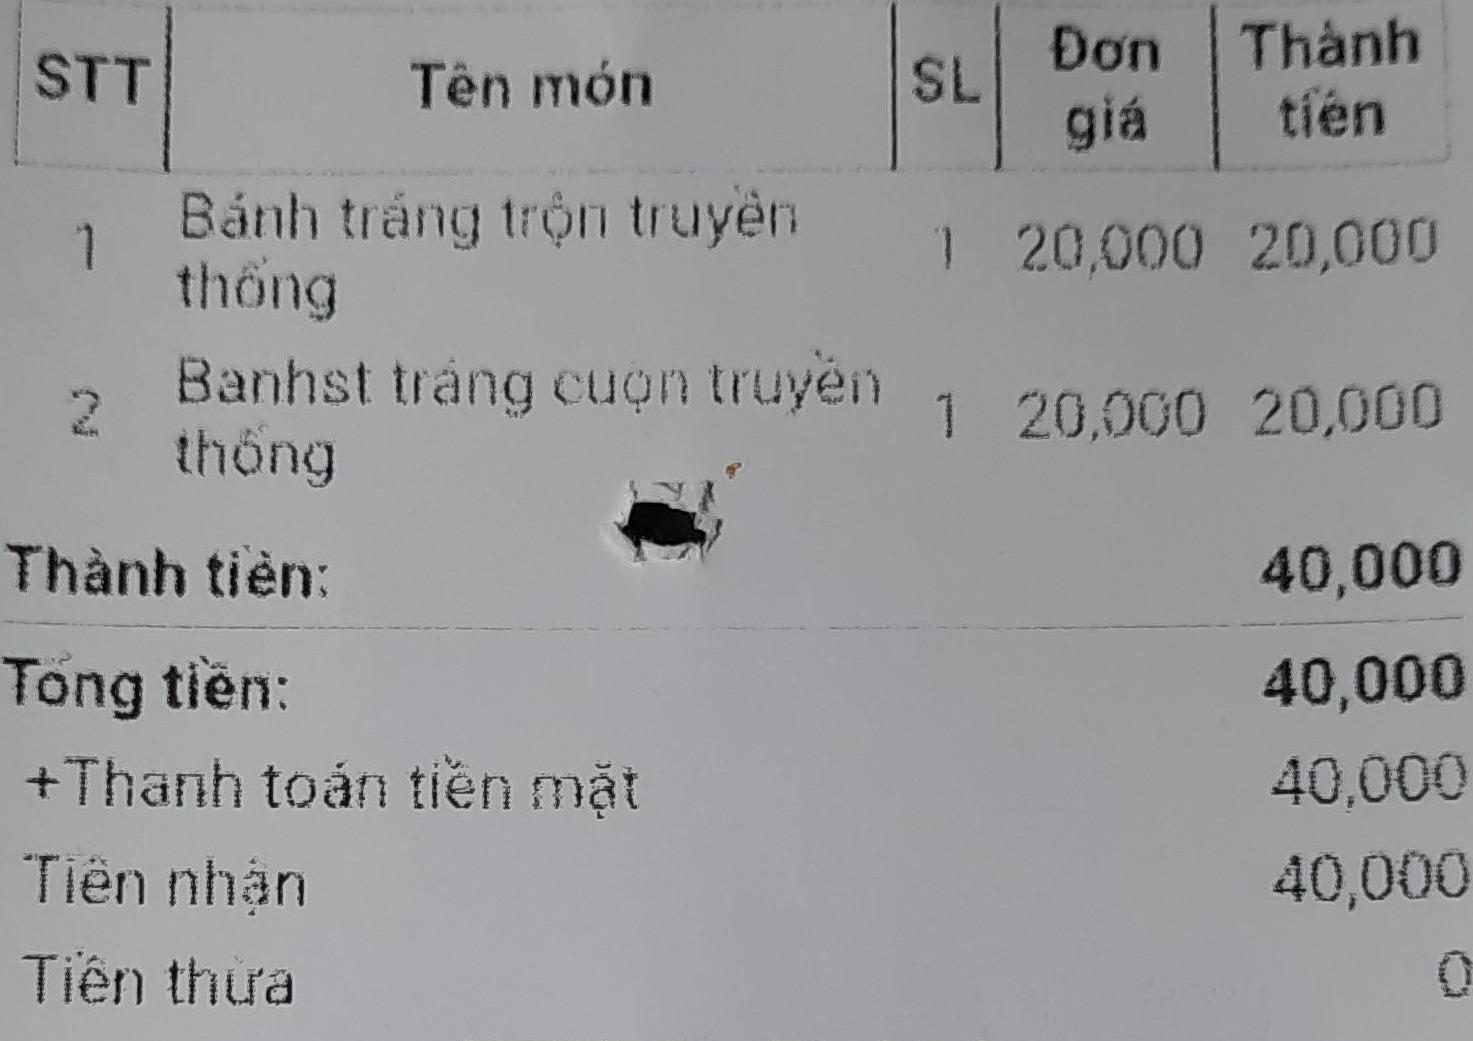
<table>
<tr>
<th>STT</th>
<th>Tên món</th>
<th>SL</th>
<th>Đơn giá</th>
<th>Thành tiền</th>
</tr>
<tr>
<td>1</td>
<td>Bánh tráng trộn truyền thống</td>
<td>1</td>
<td>20,000</td>
<td>20,000</td>
</tr>
<tr>
<td>2</td>
<td>Banhst tráng cuộn truyền thống</td>
<td>1</td>
<td>20,000</td>
<td>20,000</td>
</tr>
</table>

Thành tiền: 40,000

Tong tiền: 40,000
+Thanh toán tiền mặt 40,000
Tiên nhận 40,000
Tiên thưa 0